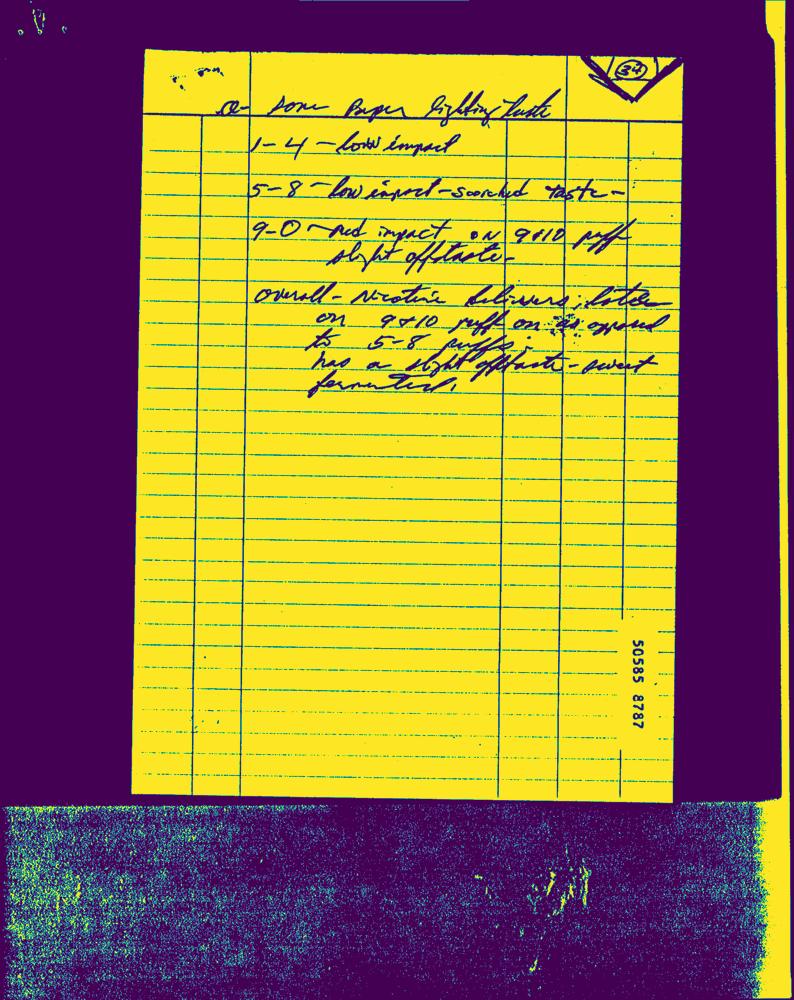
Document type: Hand-Written